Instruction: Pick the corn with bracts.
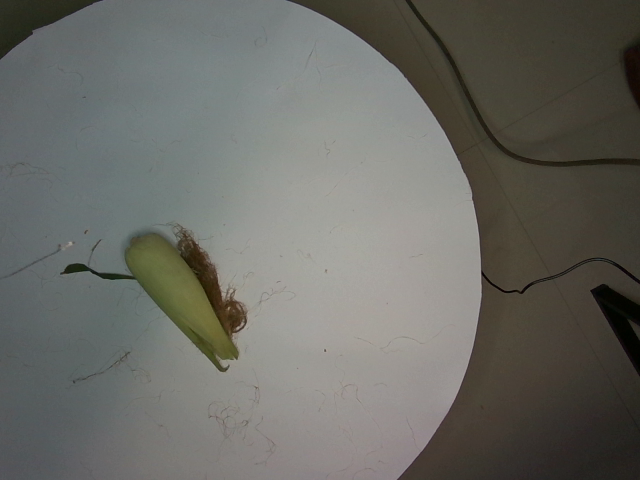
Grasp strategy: vertical